Question: What is the assessed value of the property as noted in the document?
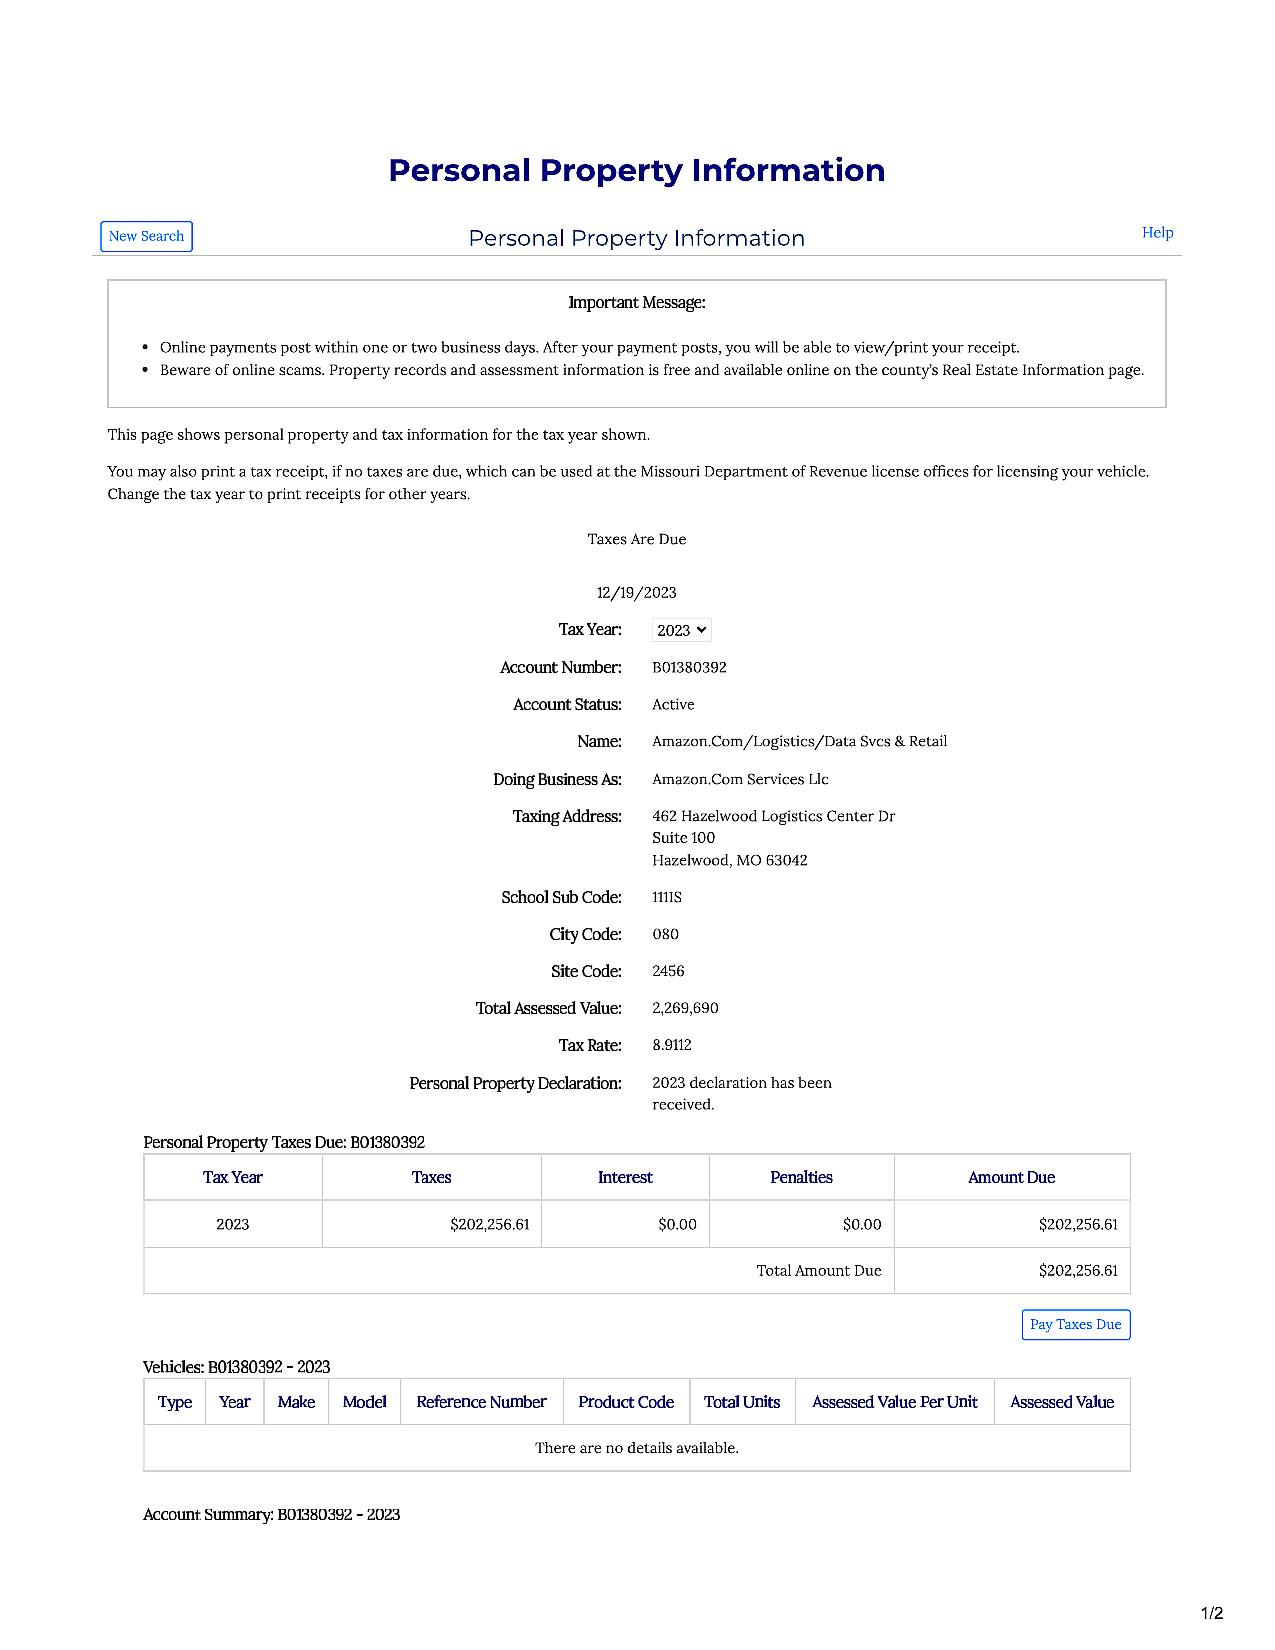
Answer: "2,269,690"